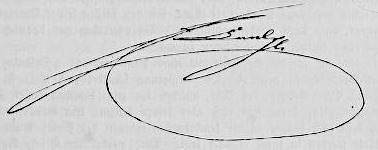
Signature of: archduke charles duke of teschen